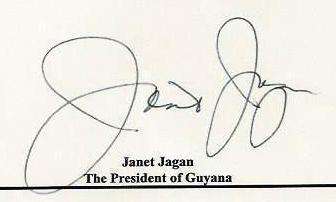
Signature of: janet jagan